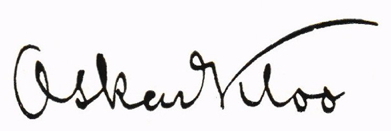
Signature of: oskar kloo